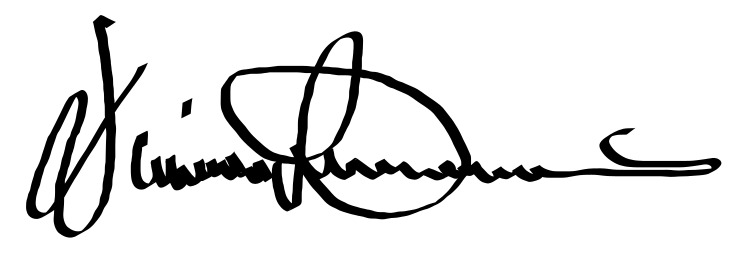
Signature of: vicente duterte